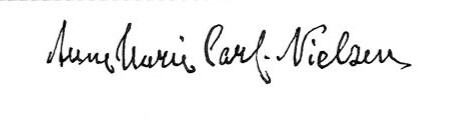
Signature of: anne marie carl nielsen